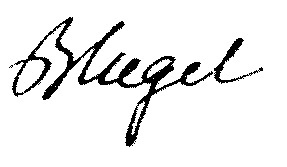
Signature of: nicolas bluget